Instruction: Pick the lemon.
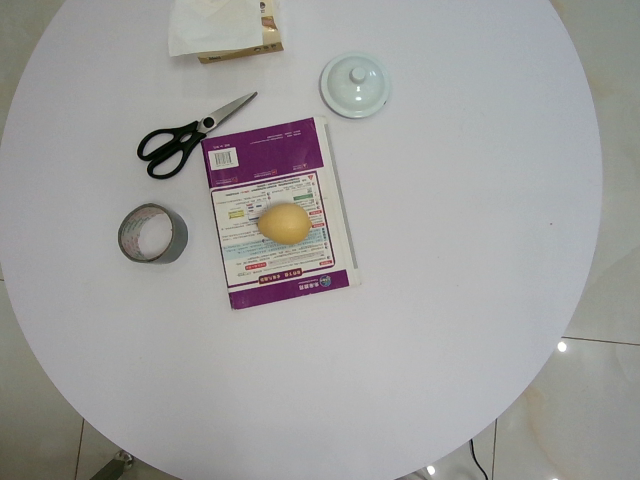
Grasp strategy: vertical